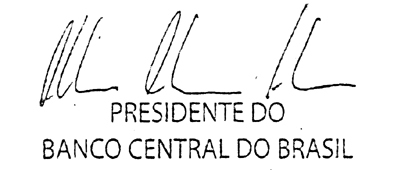
Signature of: alexandre tombini